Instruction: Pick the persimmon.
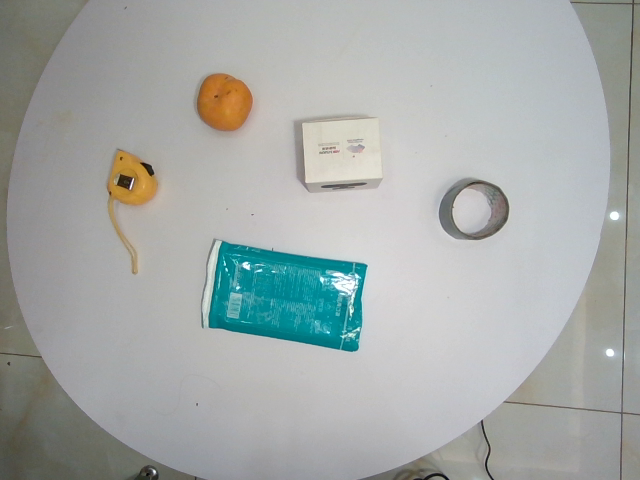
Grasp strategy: vertical